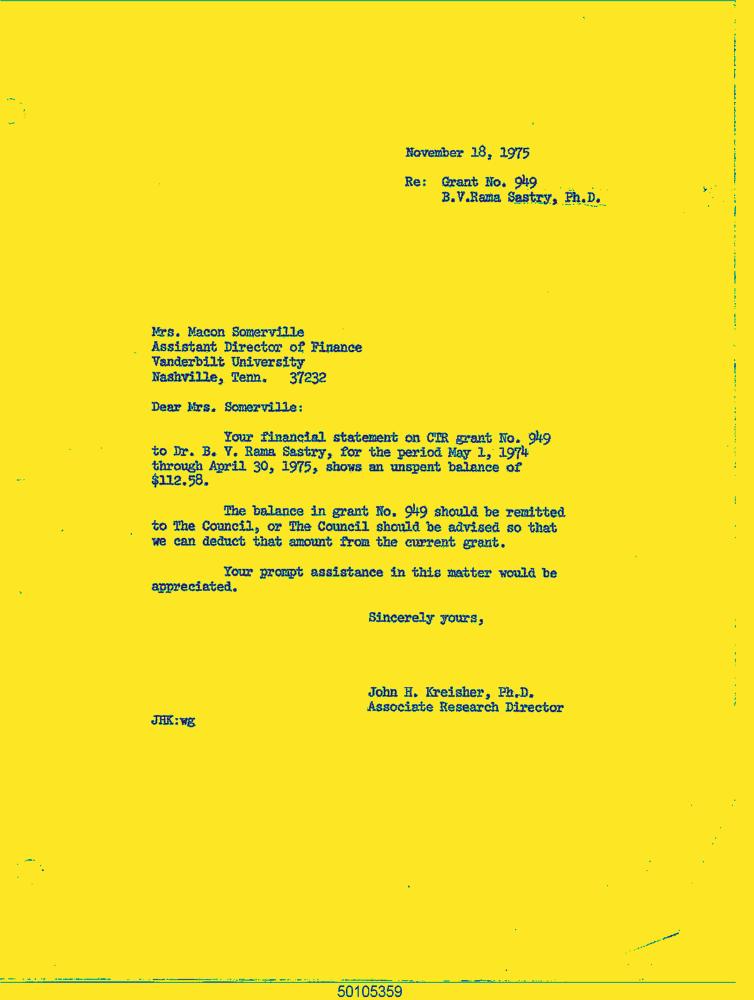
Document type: Letter-Doc